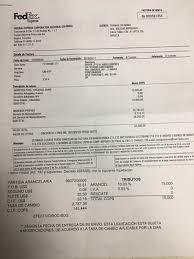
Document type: Invoice